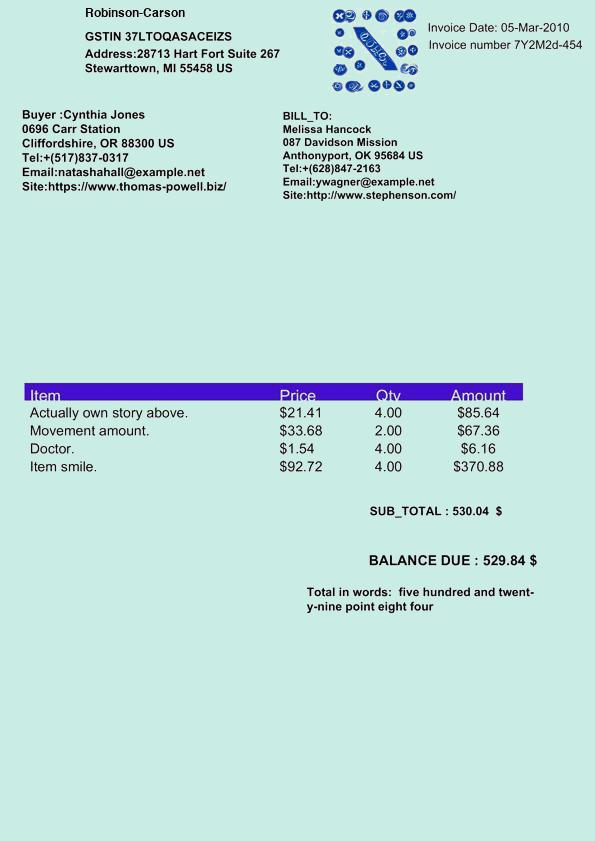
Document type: Invoice